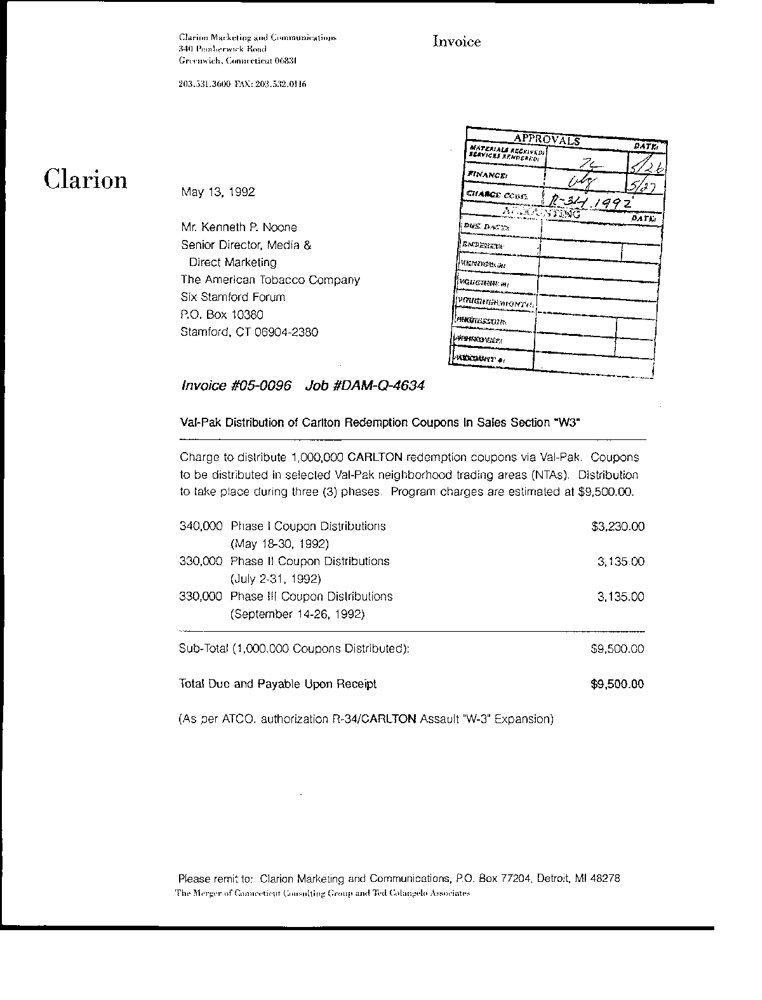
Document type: Invoice